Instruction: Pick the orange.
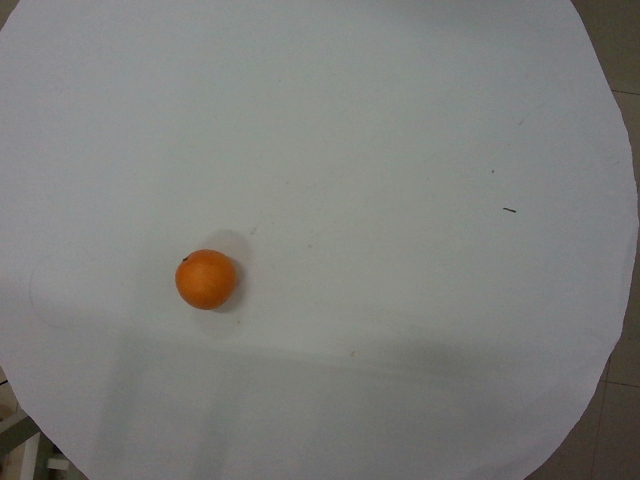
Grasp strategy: vertical